Question: What type of tax is indicated in the document, personal property or real estate?
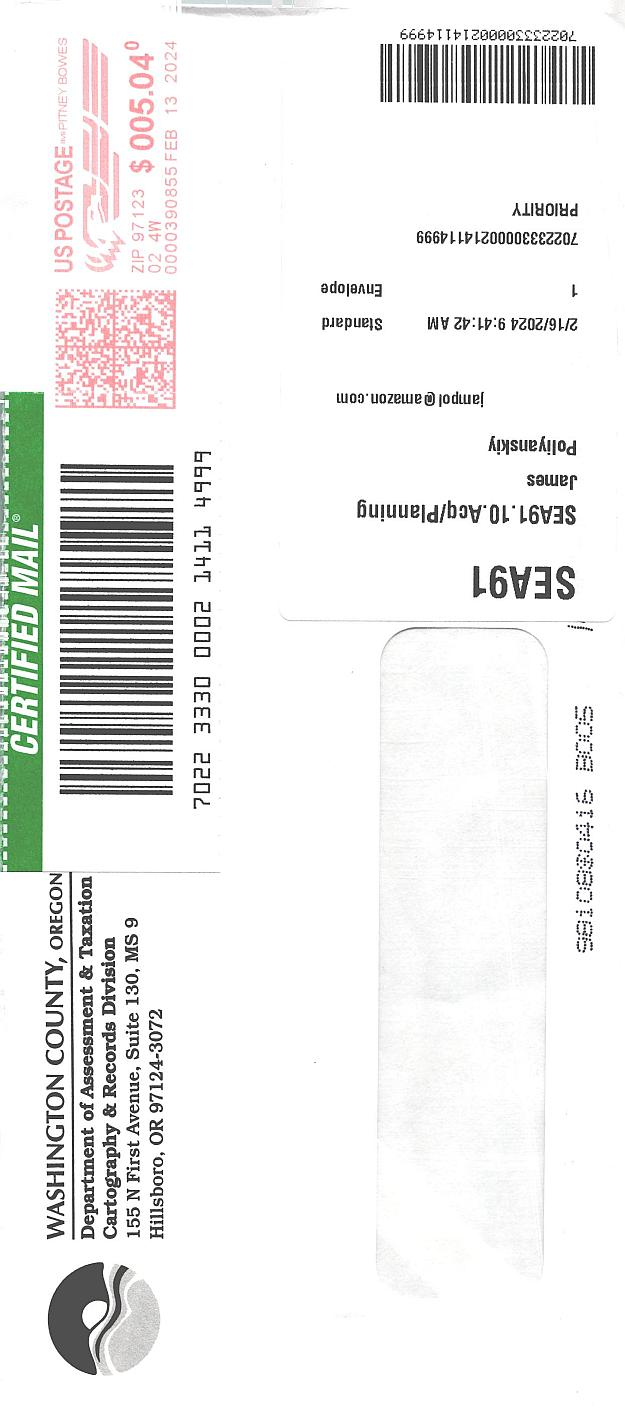
Answer: "Personal Property"